Question: What is the date of the hearing as scheduled in the document?
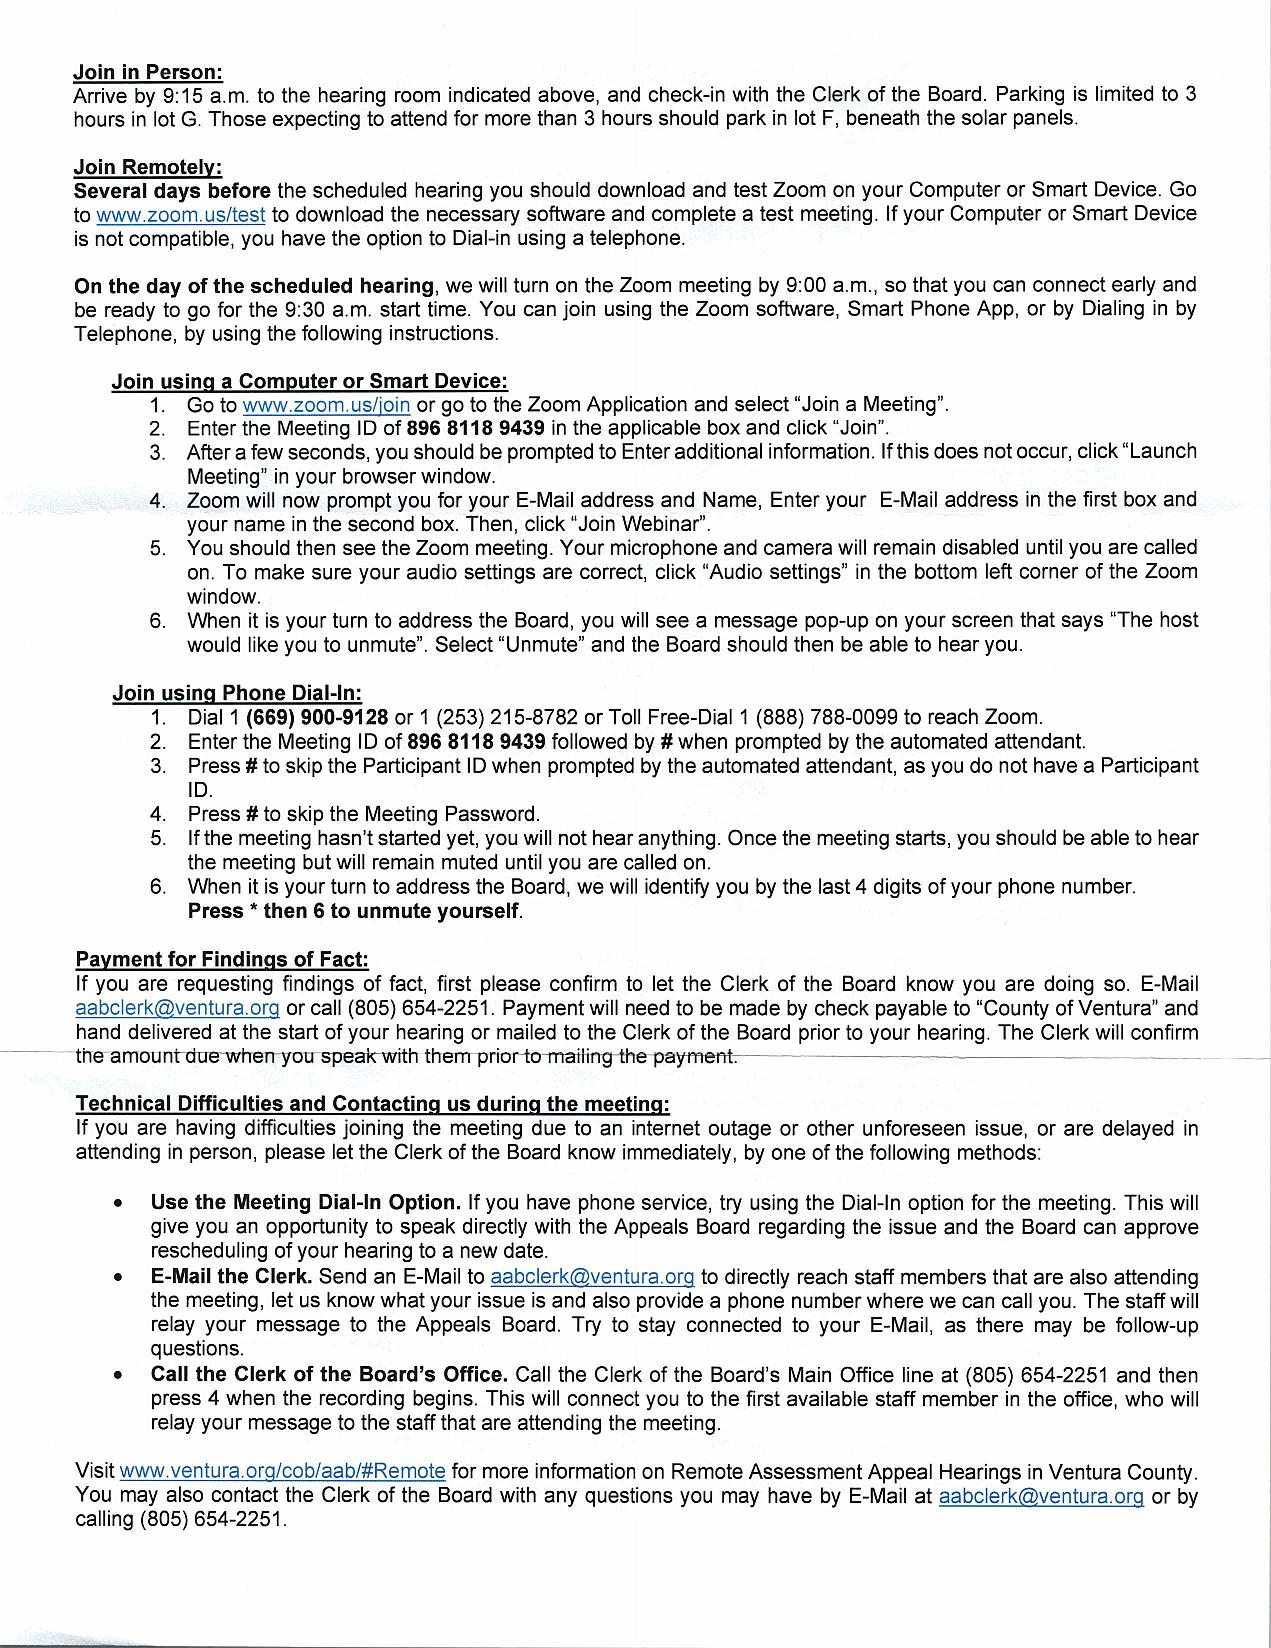
Answer: "9:30 a.m."